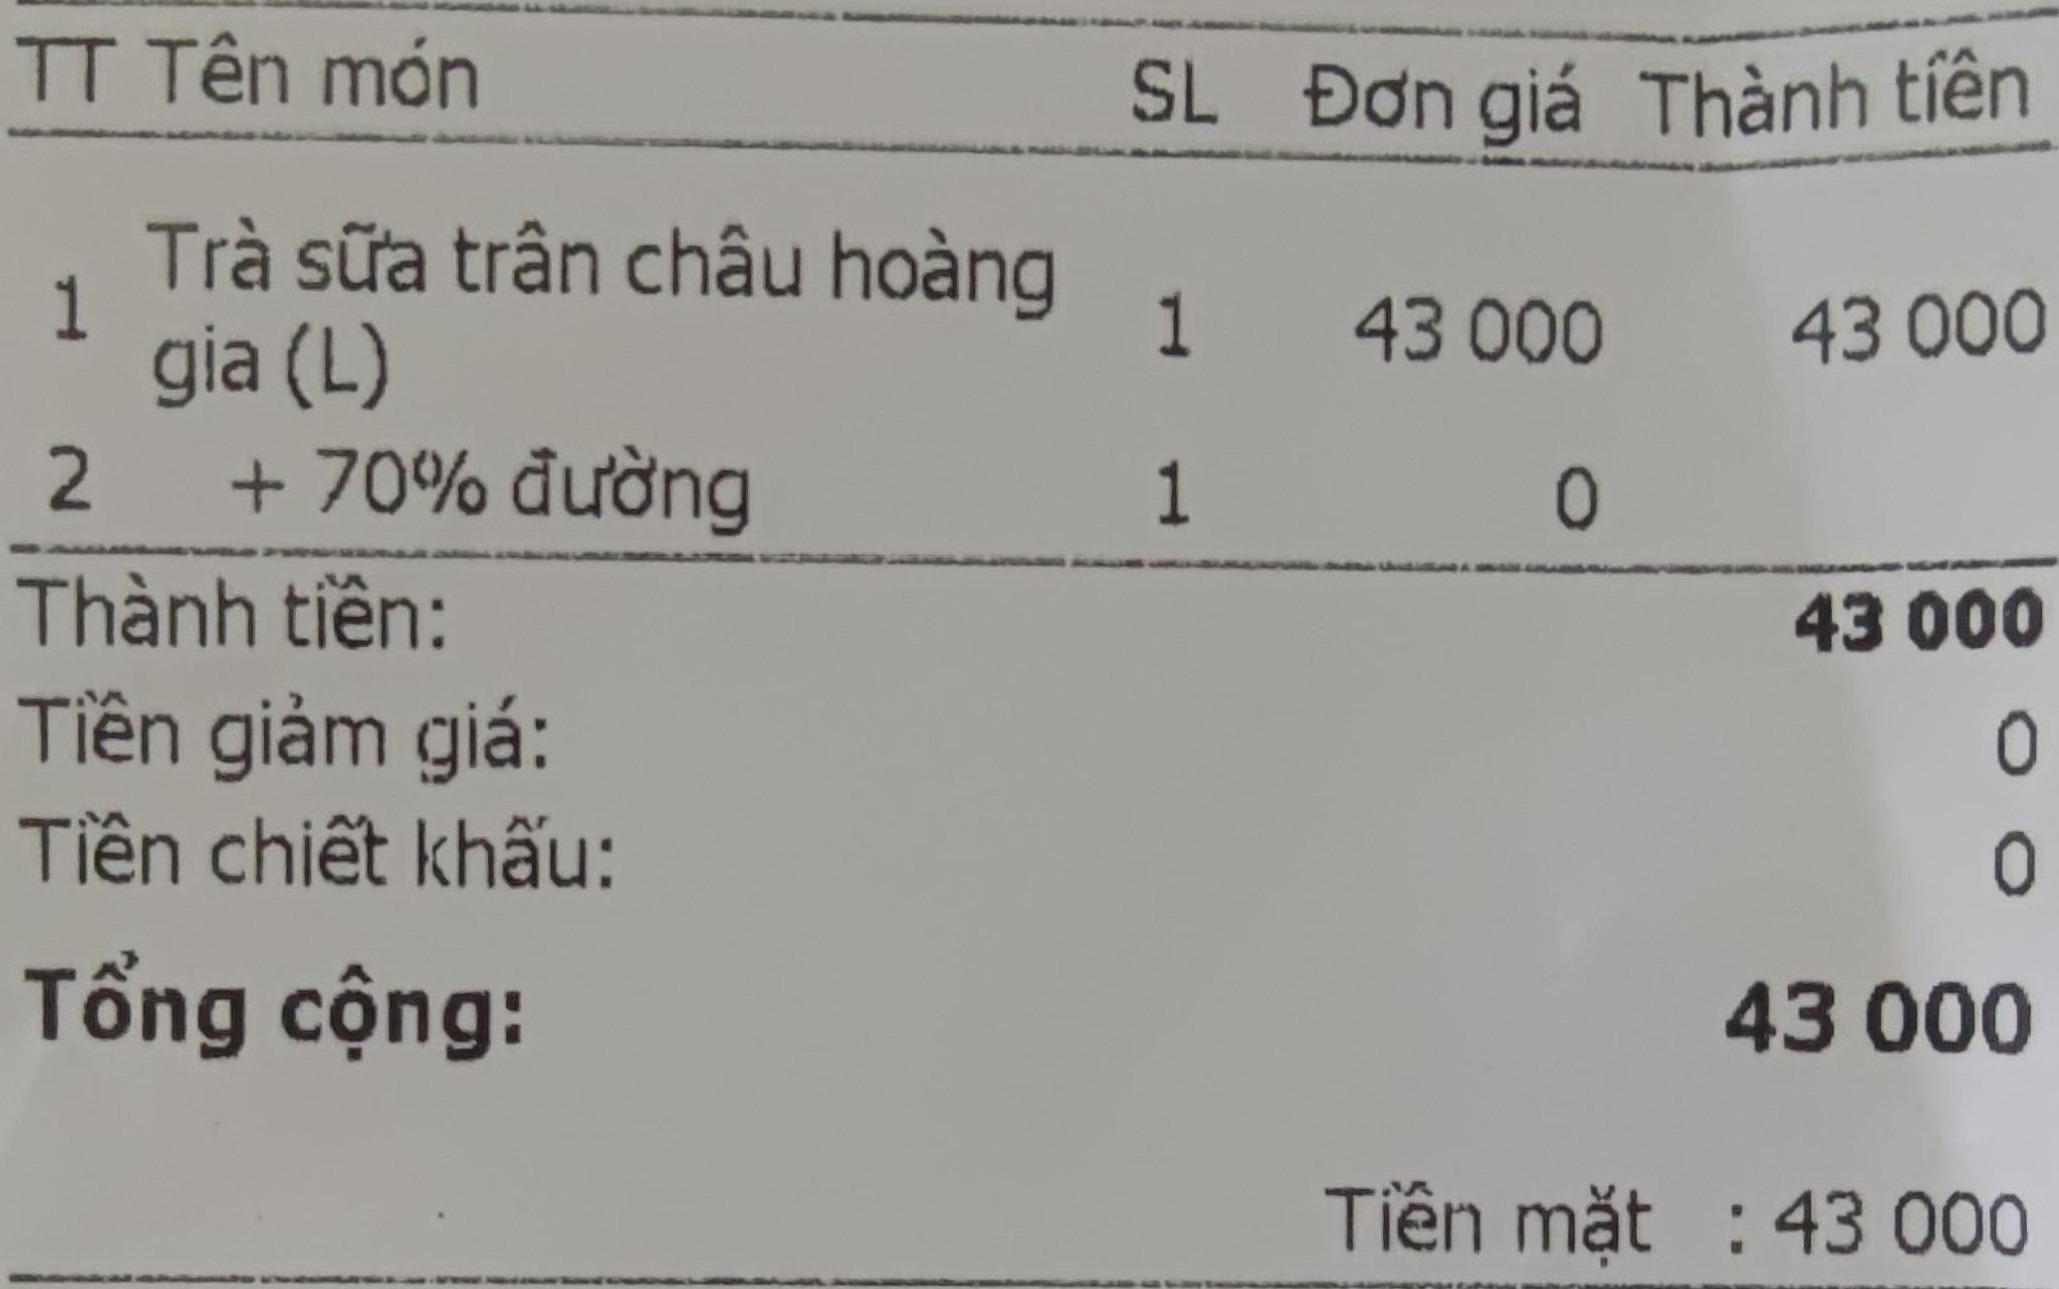
<table>
<tr>
<th>TT</th>
<th>Tên món</th>
<th>SL</th>
<th>Đơn giá</th>
<th>Thành tiền</th>
</tr>
<tr>
<td>1</td>
<td>Trà sữa trân châu hoàng gia (L)</td>
<td>1</td>
<td>43 000</td>
<td>43 000</td>
</tr>
<tr>
<td>2</td>
<td>+ 70% đường</td>
<td>1</td>
<td>0</td>
<td></td>
</tr>
</table>

Thành tiền: 43 000
Tiền giảm giá: 0
Tiền chiết khấu: 0
Tổng cộng: 43 000

Tiền mặt : 43 000